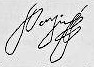
Signature of: john of austria